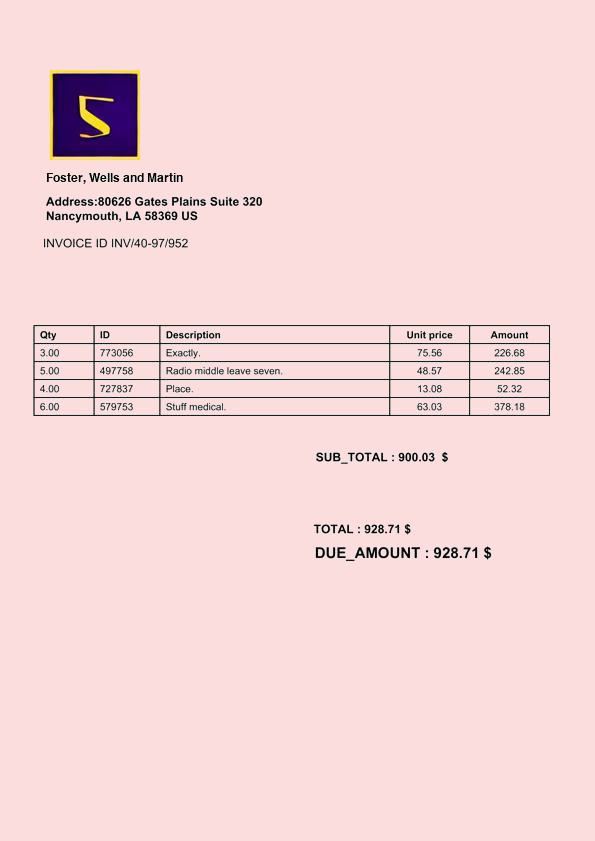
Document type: Invoice